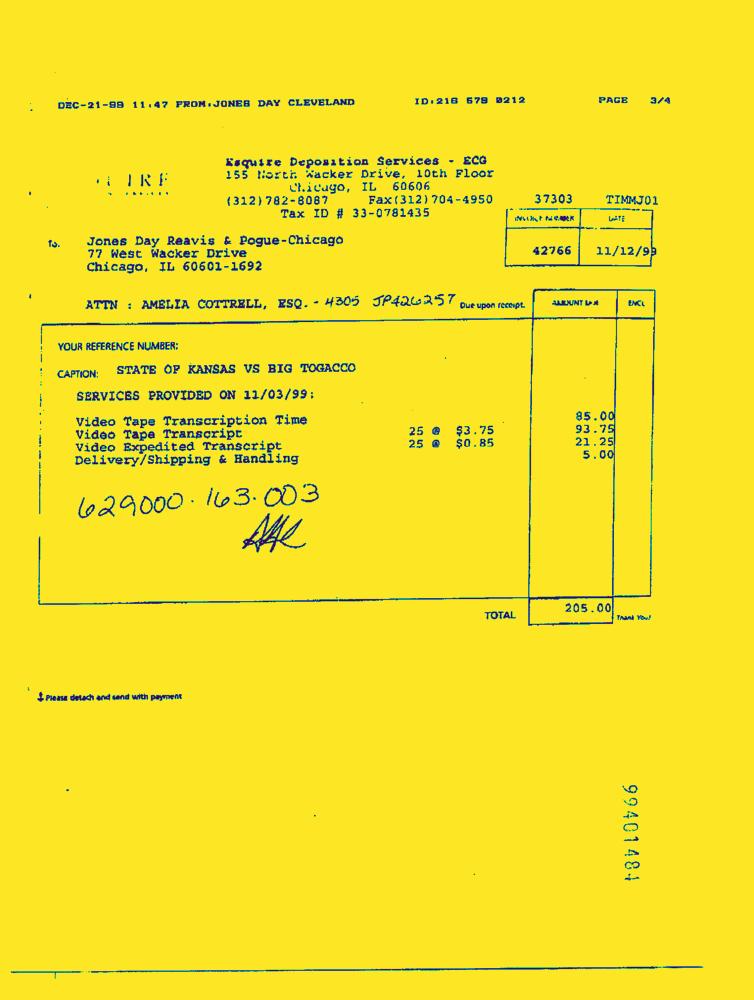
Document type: Invoice-Doc